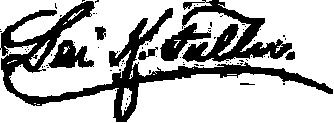
Signature of: levi knight fuller